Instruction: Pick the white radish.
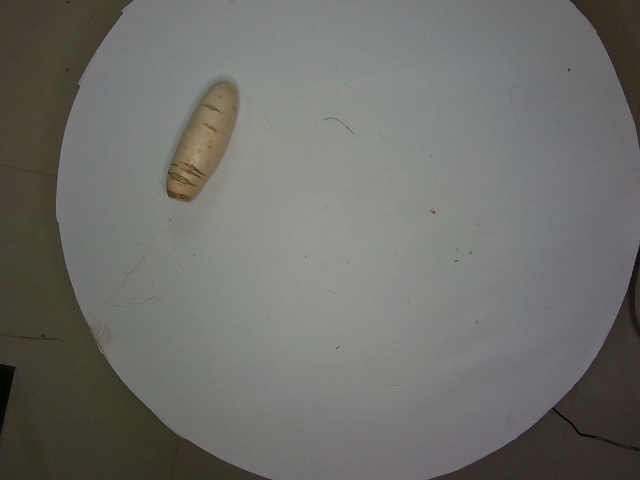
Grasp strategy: vertical